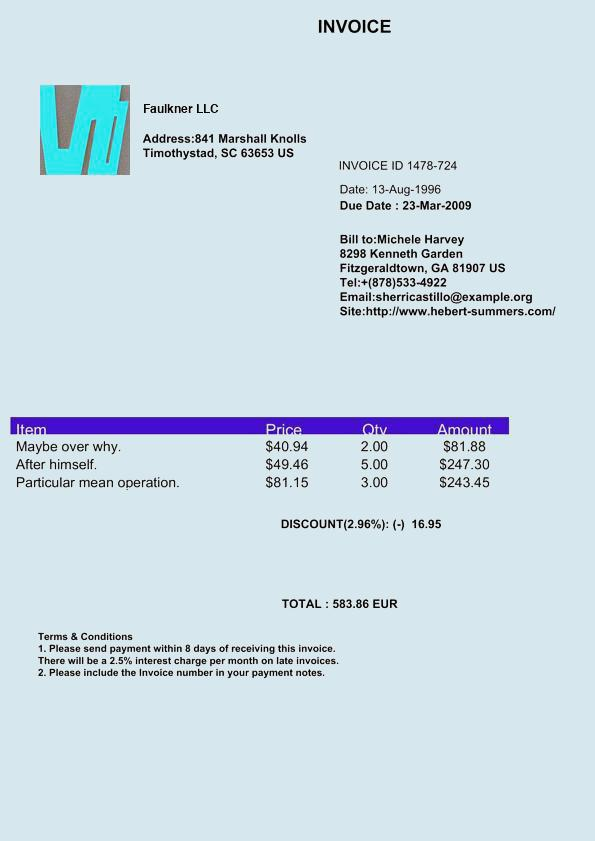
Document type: Invoice